Question: What jurisdiction, city, or county is the document associated with?
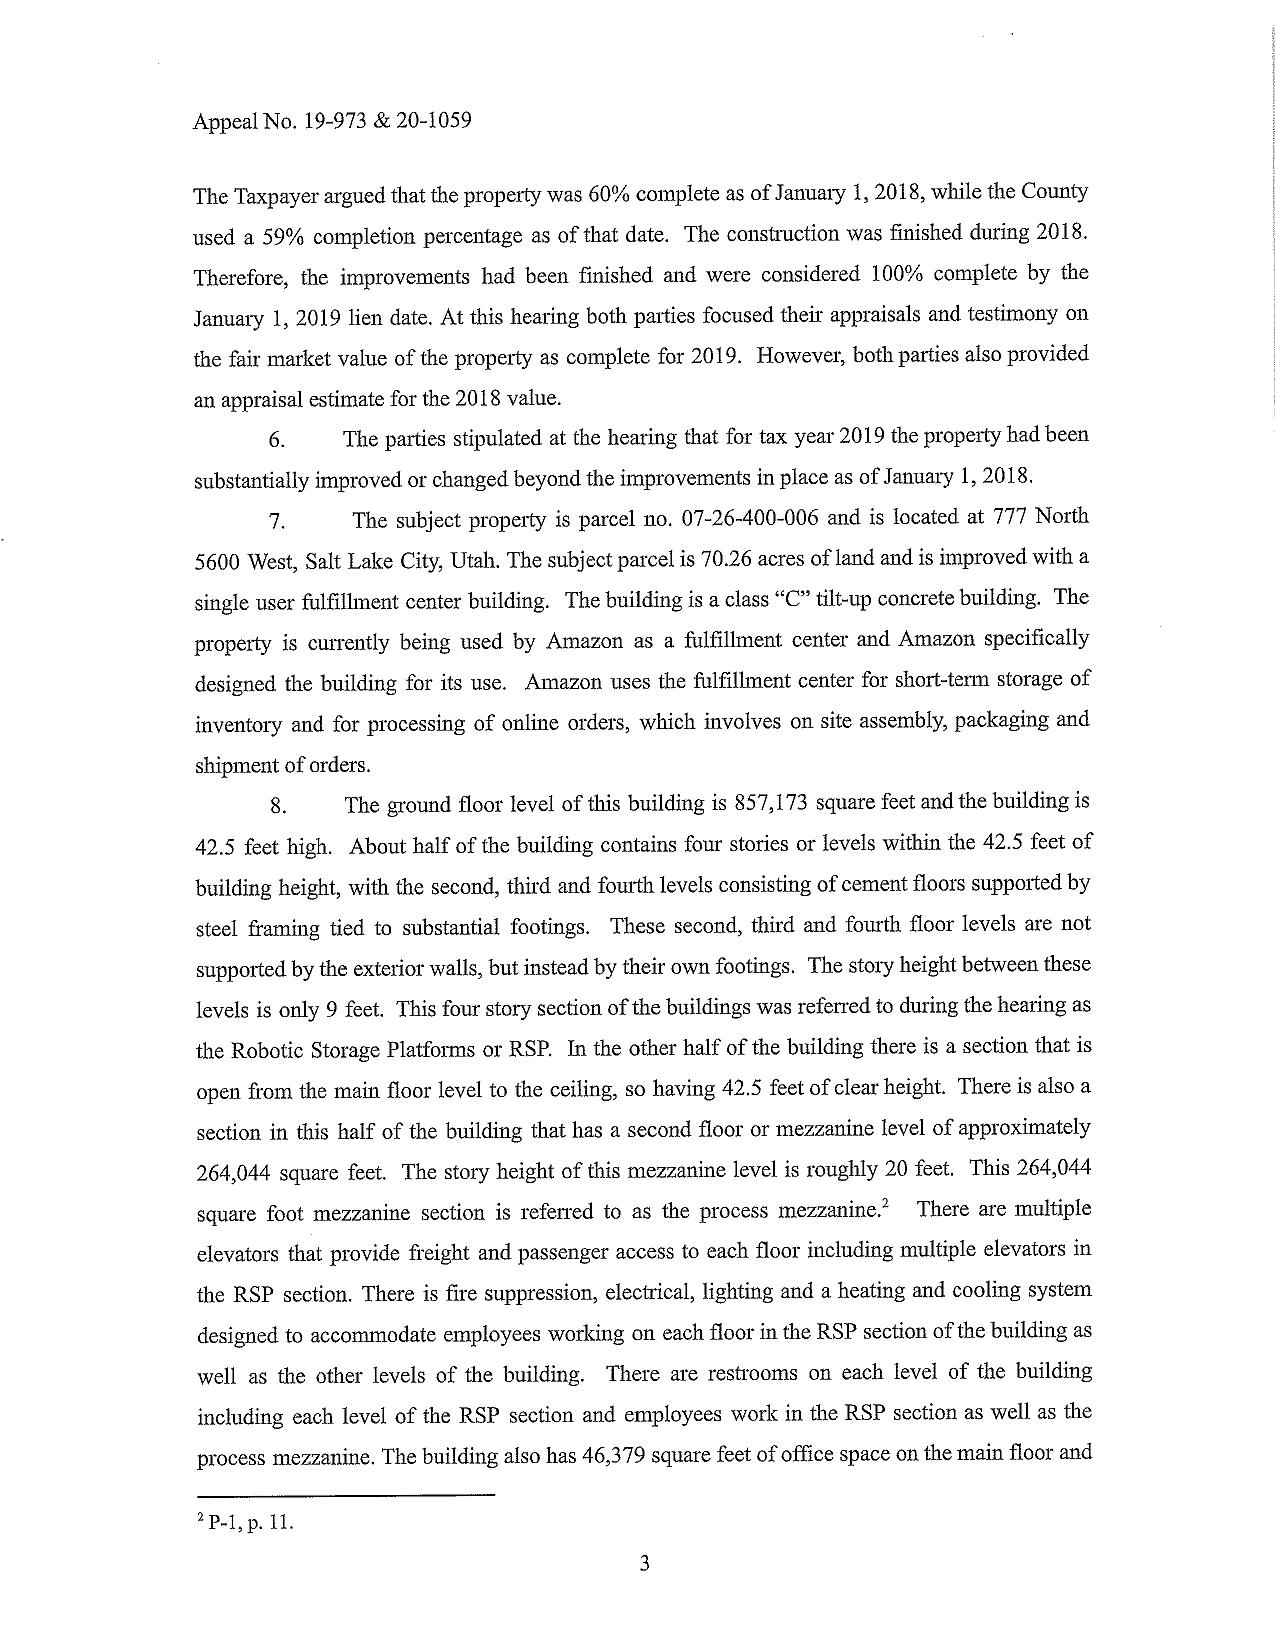
Answer: "Salt Lake City"